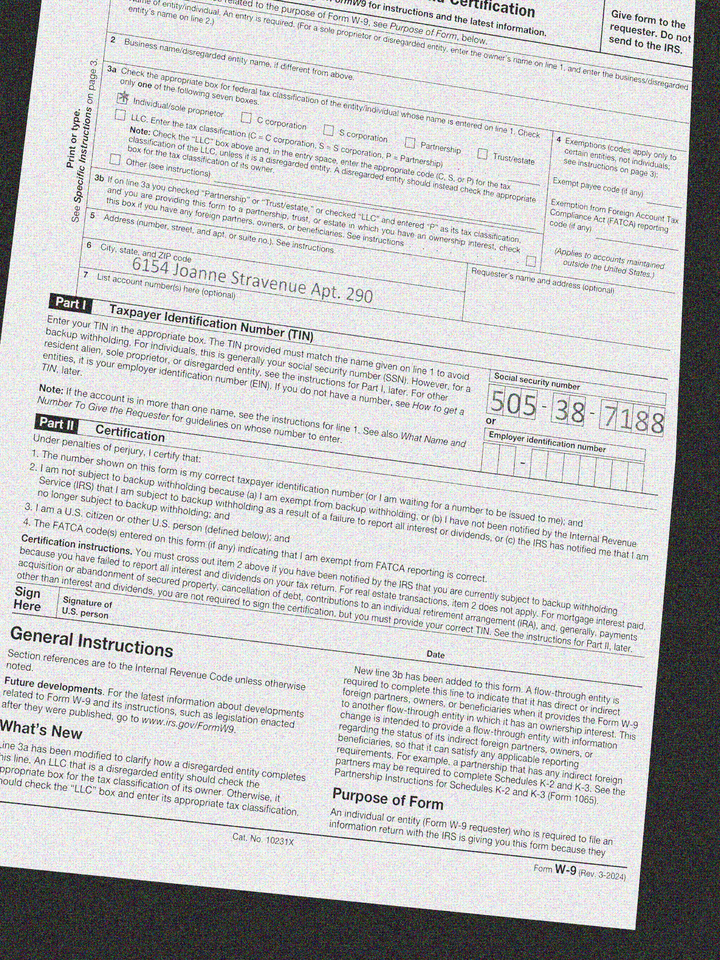
adr1: 6154 Joanne Stravenue Apt. 290
cbx: yes
ssn: 505387188